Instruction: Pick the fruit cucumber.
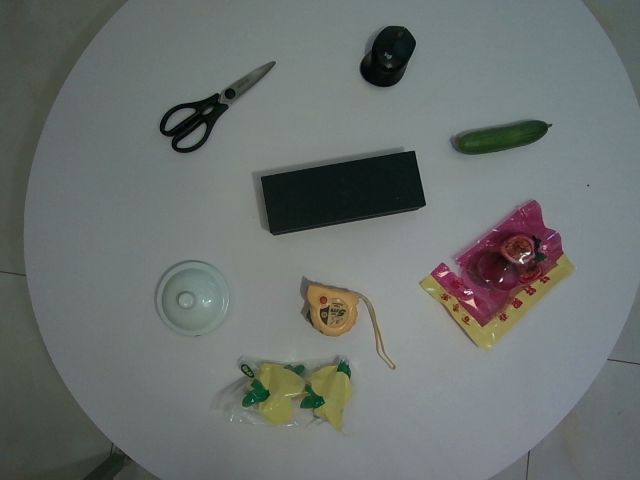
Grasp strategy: vertical